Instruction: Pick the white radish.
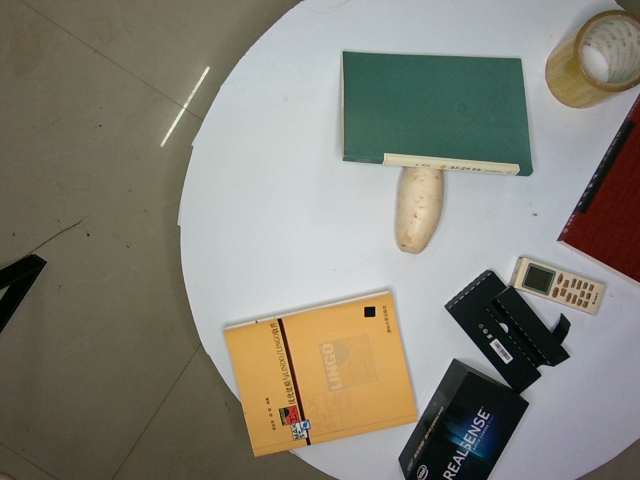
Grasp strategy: vertical